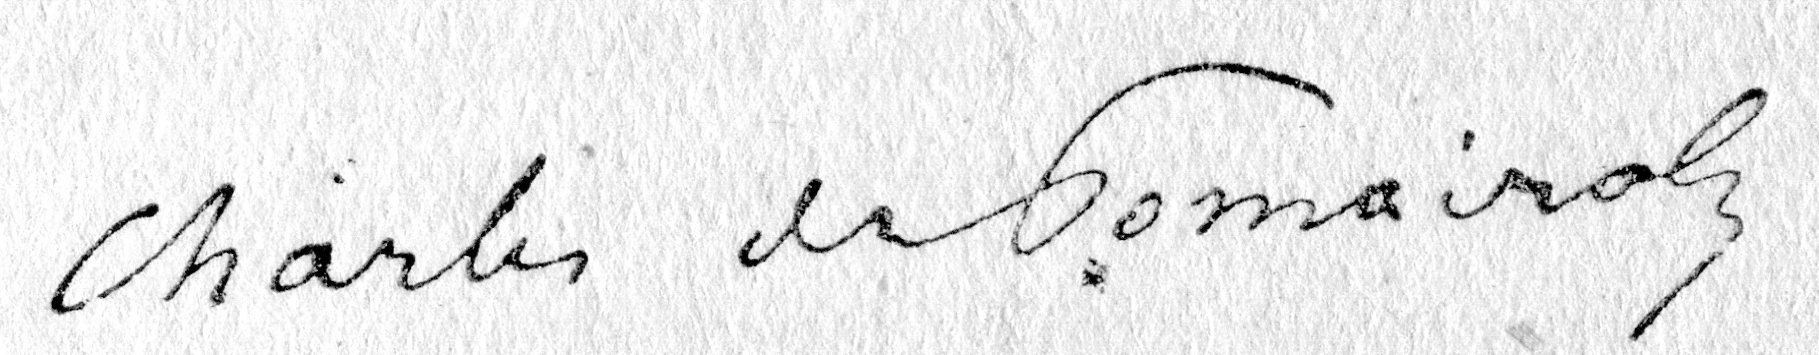
Signature of: charles de pomairols